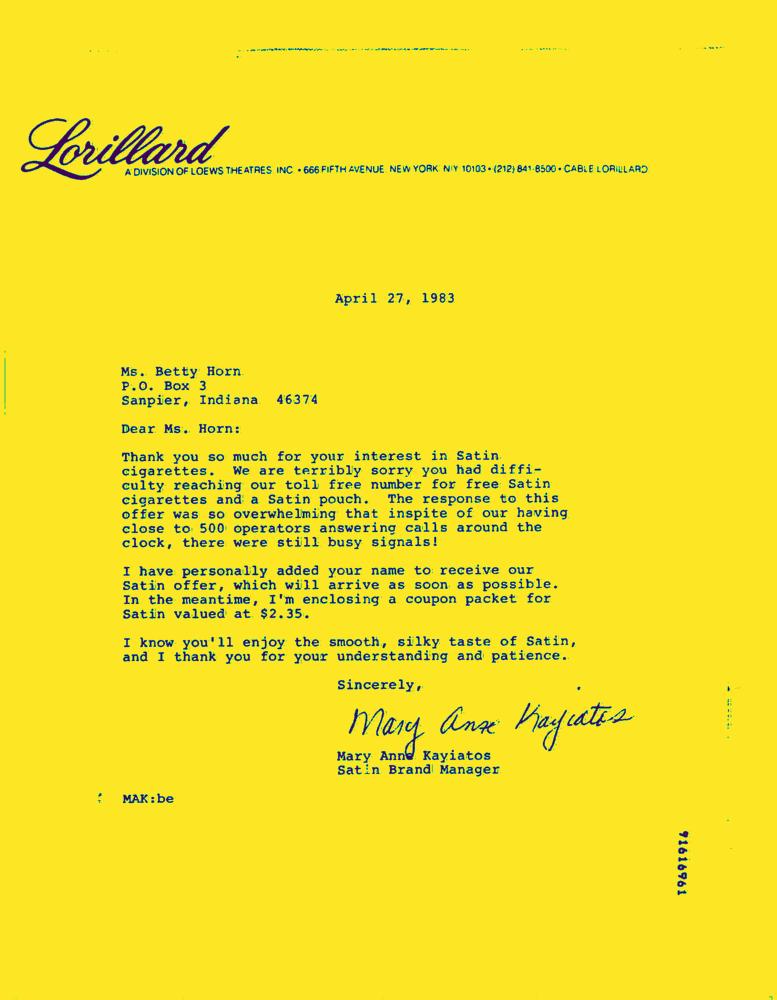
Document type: Letter-Doc